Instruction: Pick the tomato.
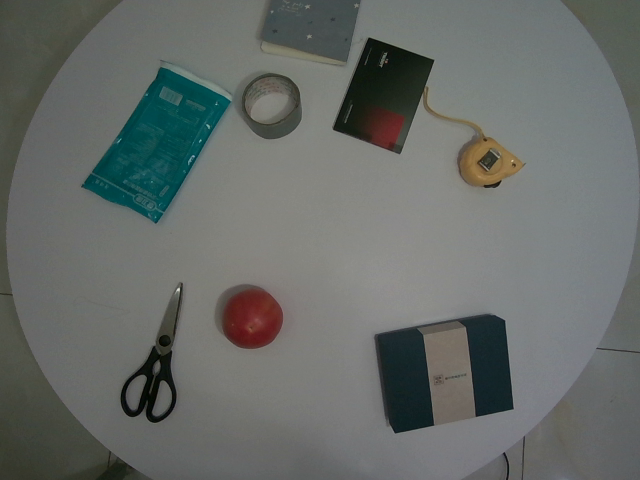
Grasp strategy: vertical